Question: What tax district, tax-rate area, or tax area code is specified in the document?
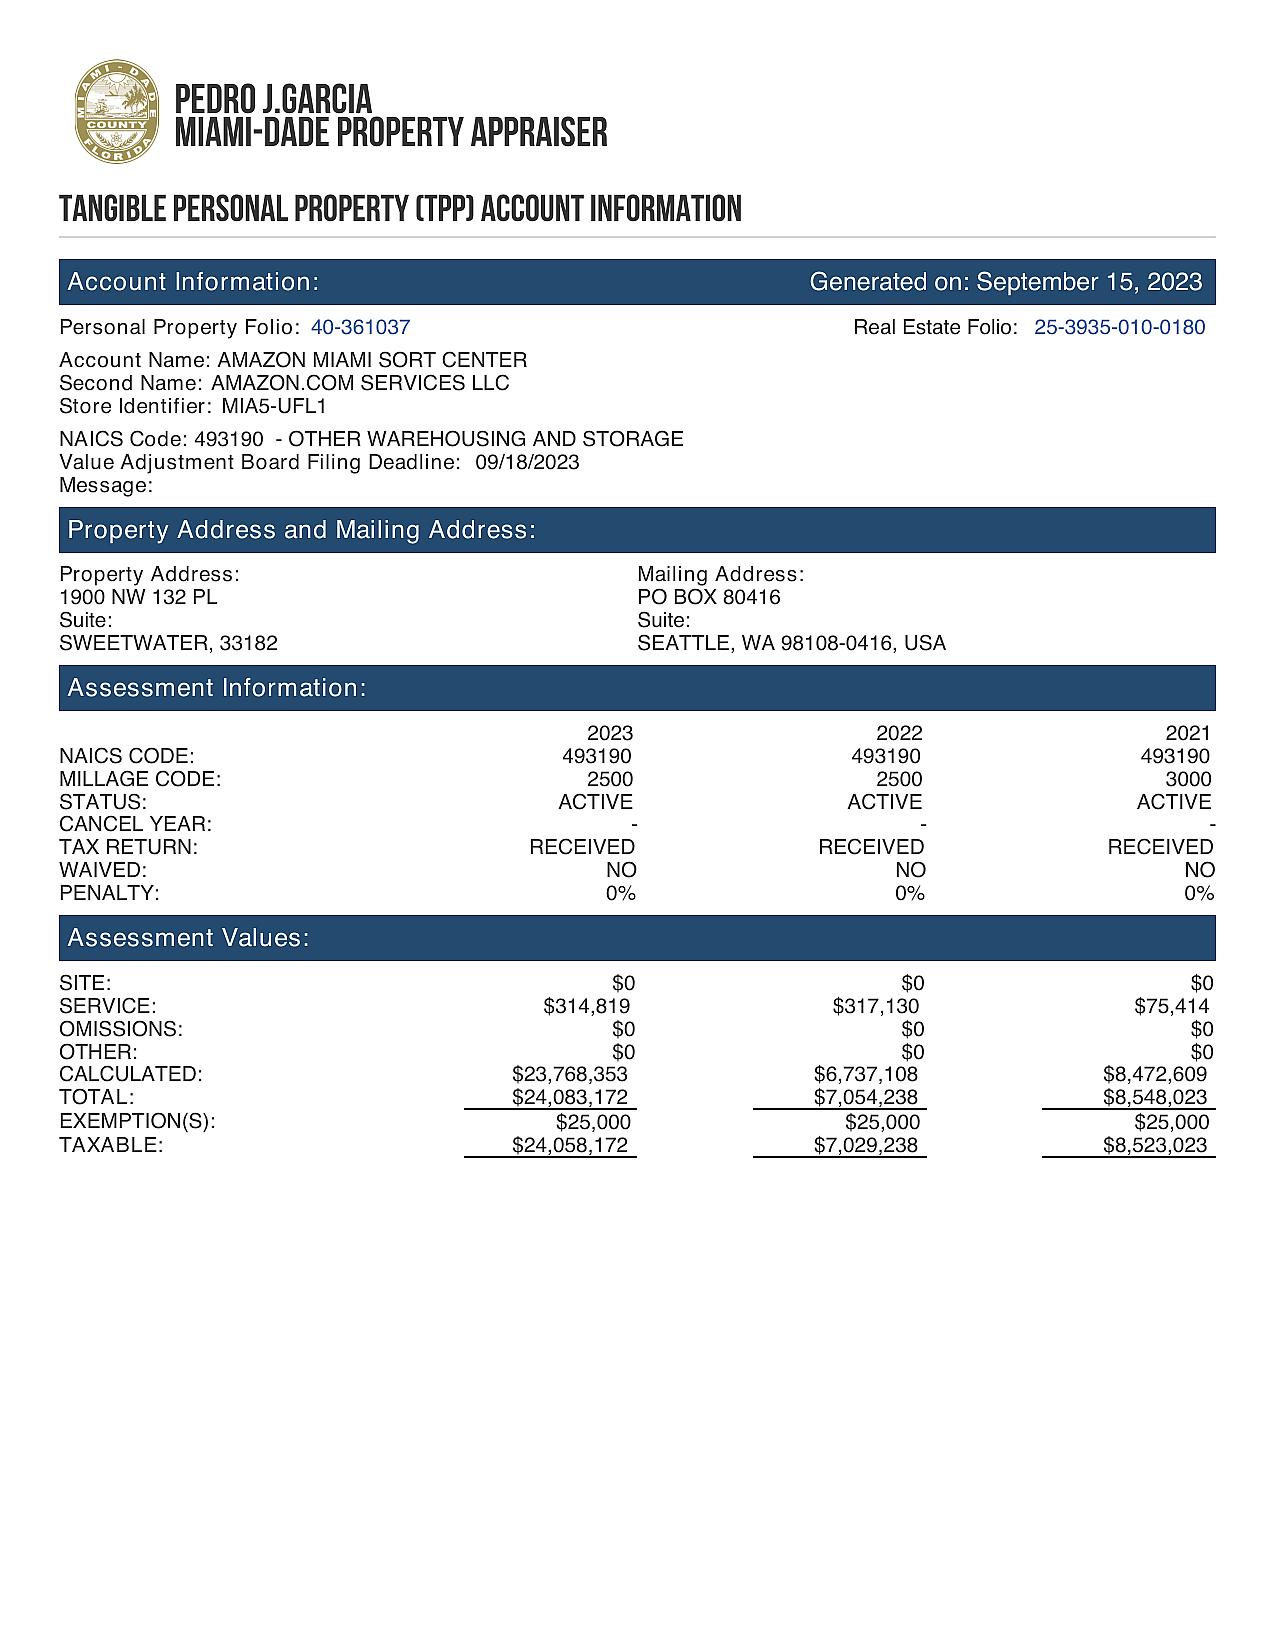
Answer: "493190"